Question: What appears to be the issue?
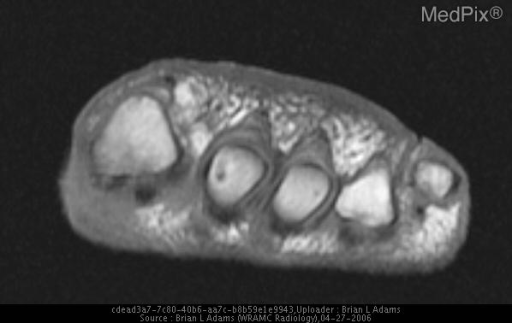
Answer: The findings suggest Anteroposterior and oblique radiographs of the left foot show severe osteopenia of the bones of the foot and ankle, as well as extensive calcifications of the visualized arteries of the foot.  There is erosion of the medial aspect of the head of the first metatarsal and thickening of the adjacent medial soft tissues.  Additionally, there is ulceration (1.2 cm in length) in the superficial soft tissues medial to the head of the first metatarsal.  Also radiographs showed incidental findings of metatarsus primus varus with hallux valgus deformities.

T1-weighted, axial MR images of the left foot show extensive areas of low-signal intensity around the head of the first metatarsal and the medial soft tissues.

Fast spin echo (FSE), T2-weighted with fat saturation, axial MR images of the left foot and short tau inversion recovery (STIR) sagittal MR images show that areas of low-signal intensity on T1-weighted MR images (the soft tissues) become areas of high-signal intensity.  There are also areas of high-signal intensity in the head of the first metatarsal and the distal metaphysis and in the tibial (medial) sesamoid bone.  These fat-suppressed MR images also show areas of high-signal intensity in the plantar muscles.

Post-contrast T1-weighted with fat saturation MR images of the left foot in both the axial (not shown) and sagittal planes show enhancement of the head of the first metatarsal, the tibial sesamoid, and surrounding soft tissues.  On post-contrast MR images, no necrosis in muscles or soft tissues, manifested by nonenhancing areas, are found.

These combined findings on fat-suppressed and contrast-enhanced MR images are consistent with myositis and cellulitis of the soft tissues and osteomyelitis of the head of the first metatarsal and tibial sesamoid.  The tendons of the tarsus and foot are normal.. T1-weighted, axial MR image of the left foot showing extensive areas of low-signal intensity around the head of the first metatarsal and the medial soft tissues.. The patient might have a history of The patient is an 83-year-old, African-American woman with a history of diabetes mellitus, hypertension, hyperlipidemia, hepatitis C, and neurosyphilis, who was admitted to the hospital for worsening of a chronic, nonhealing, left-foot ulcer that had been followed closely by the Podiatry service with repeated debridements and courses of oral antibiotics.  On the current admission, the patient denied having had any fevers, chills, or feelings of malaise, but stated that her glycemic control had been poor..